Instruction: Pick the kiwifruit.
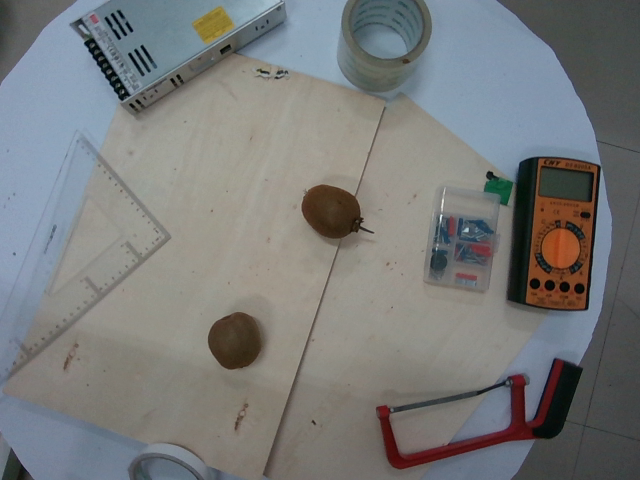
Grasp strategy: vertical